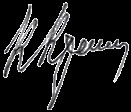
Signature of: kerim kerimov